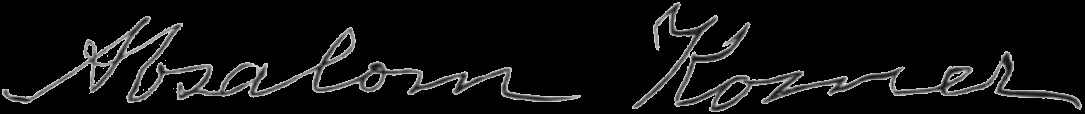
Signature of: absalom koiner